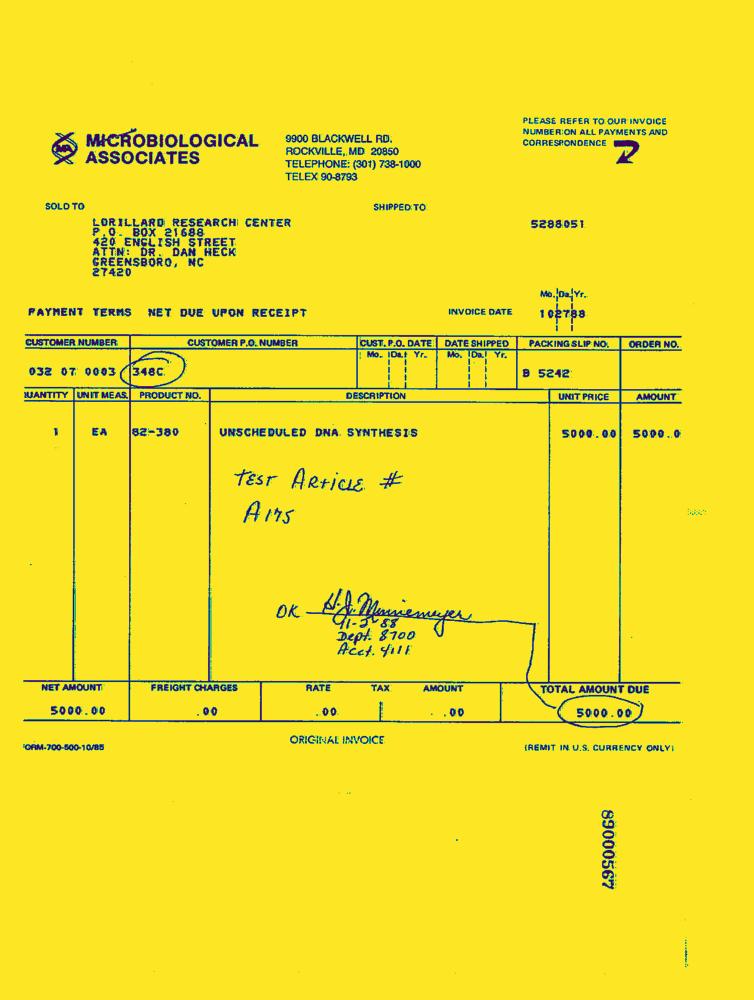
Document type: Invoice-Doc